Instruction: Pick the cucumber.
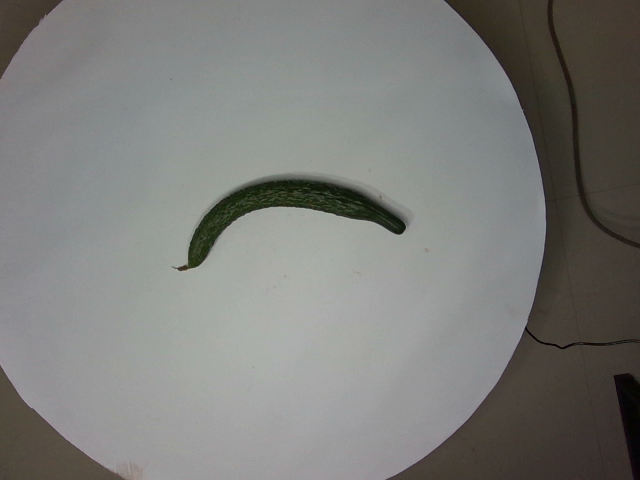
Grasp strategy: vertical